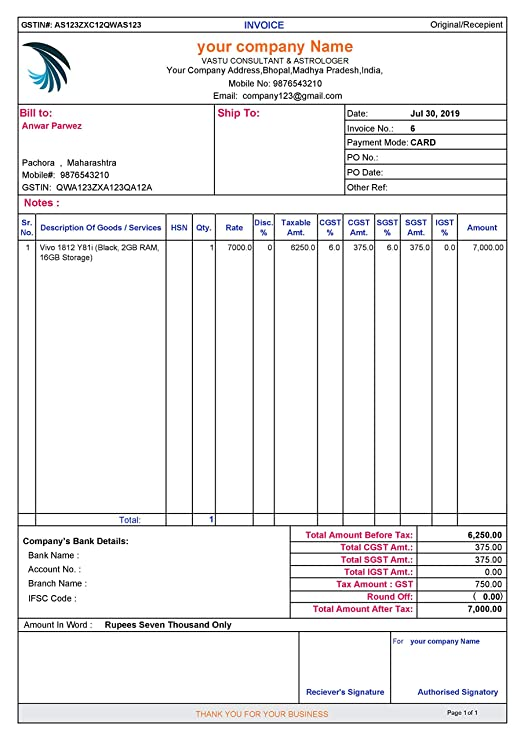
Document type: Invoice